Question: How is the history relevant to the case?
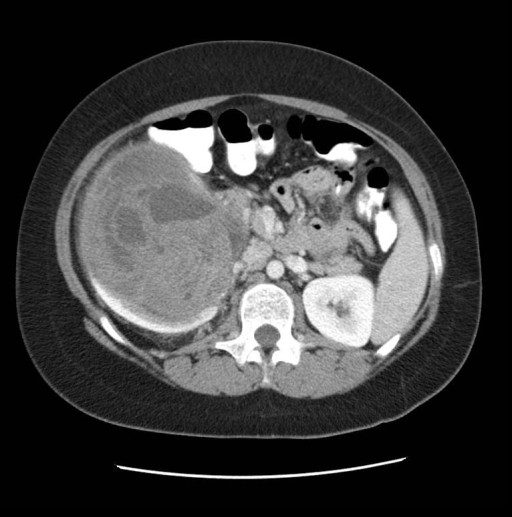
Answer: The patient's history of 13 year old Caucasian female who presented to the ER following a two week history of right sided abdominal pain and one episode of hematuria (patient was not currently menstruating).  Patient denies fever, weight loss, nausea, vomiting. is key in understanding the case.